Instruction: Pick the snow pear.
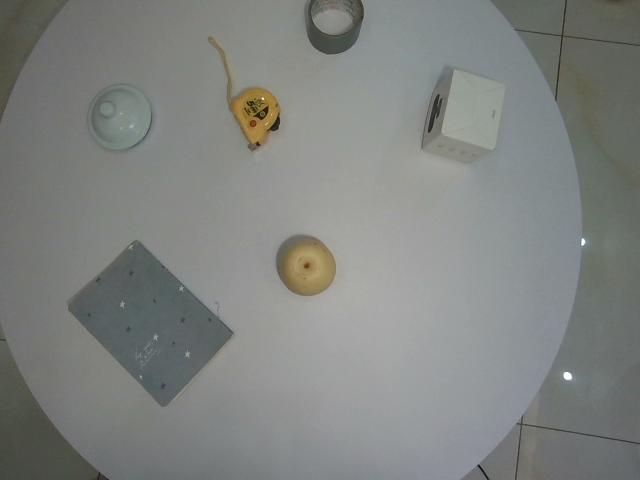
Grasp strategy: vertical